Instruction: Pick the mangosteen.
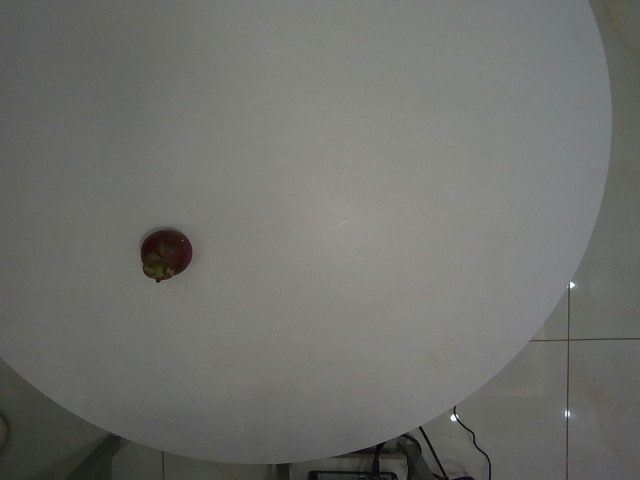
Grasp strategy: vertical